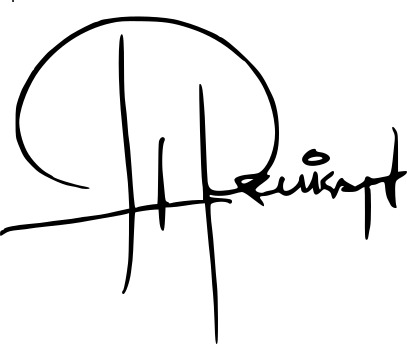
Signature of: pedro callisaya